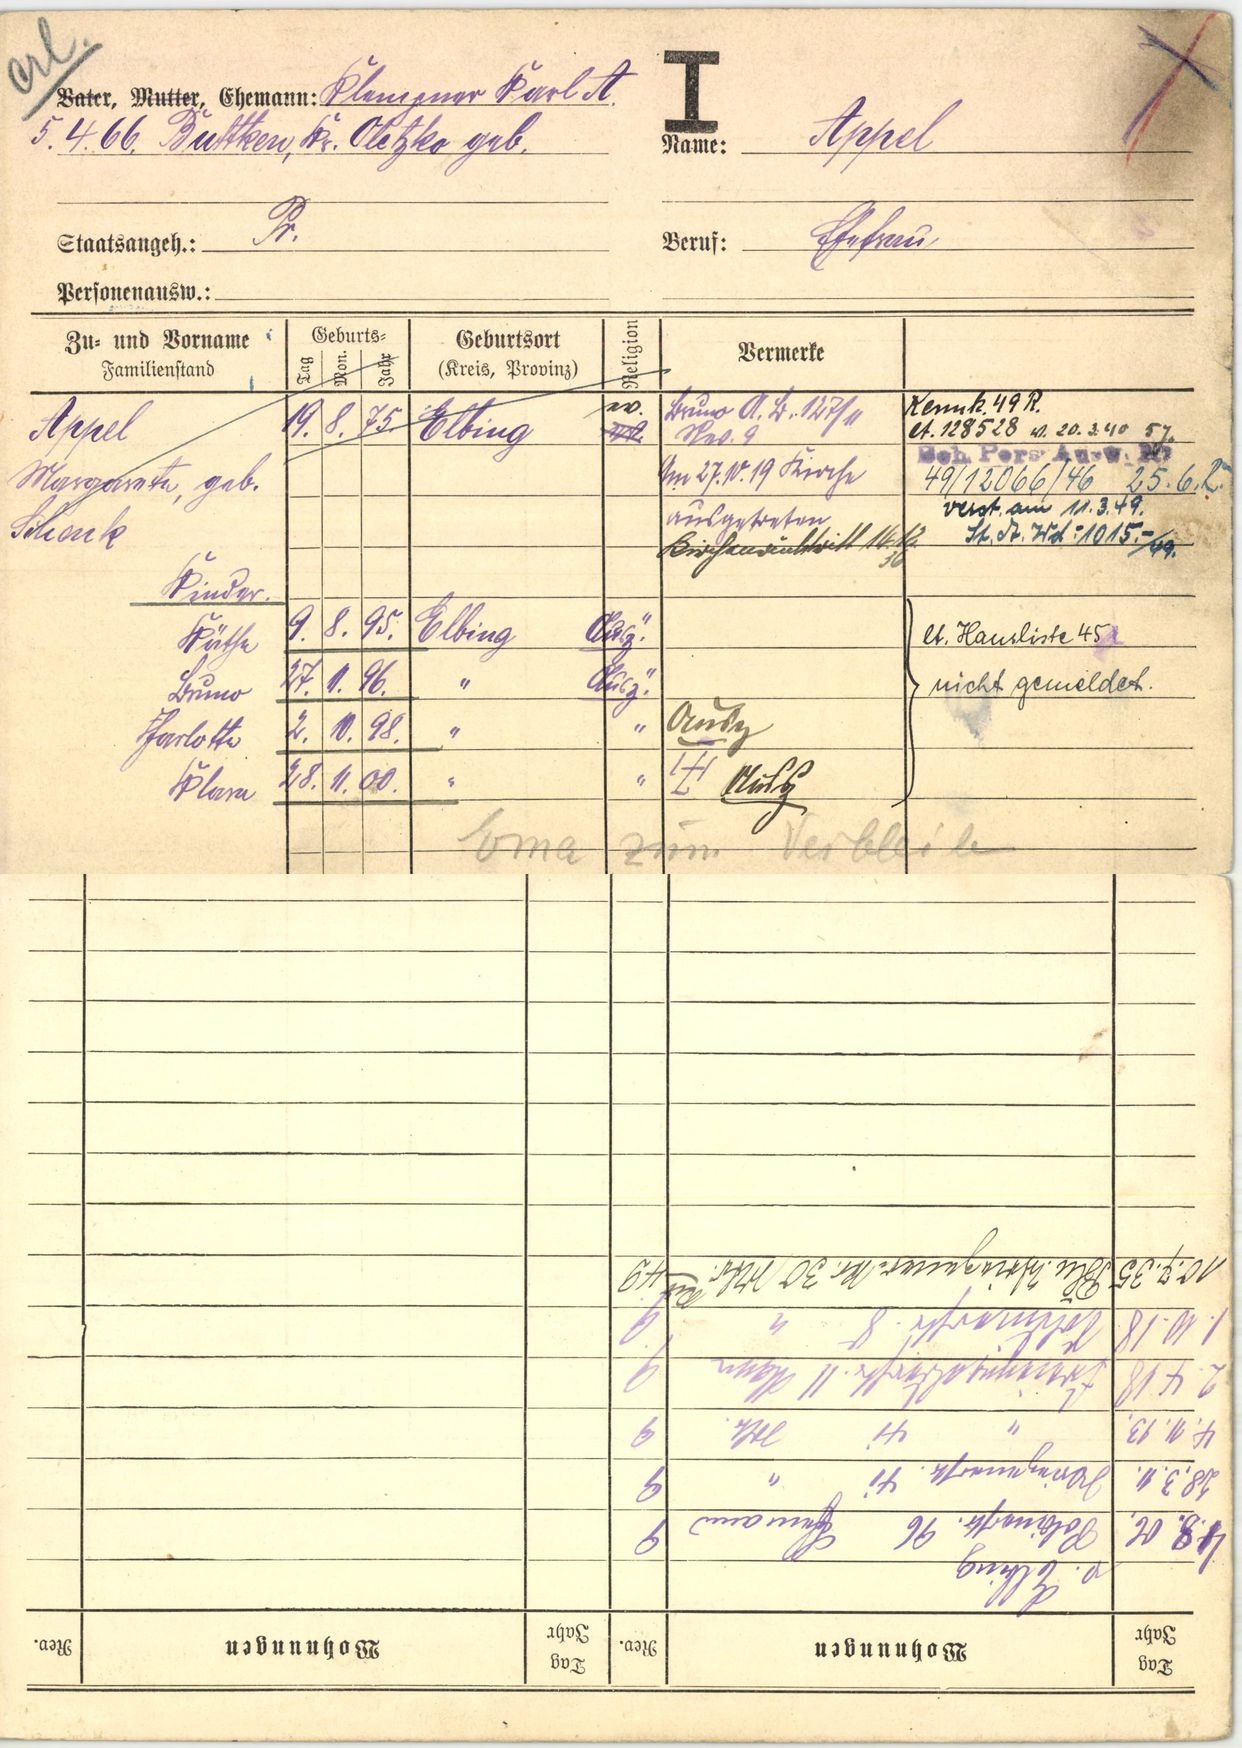
Appel